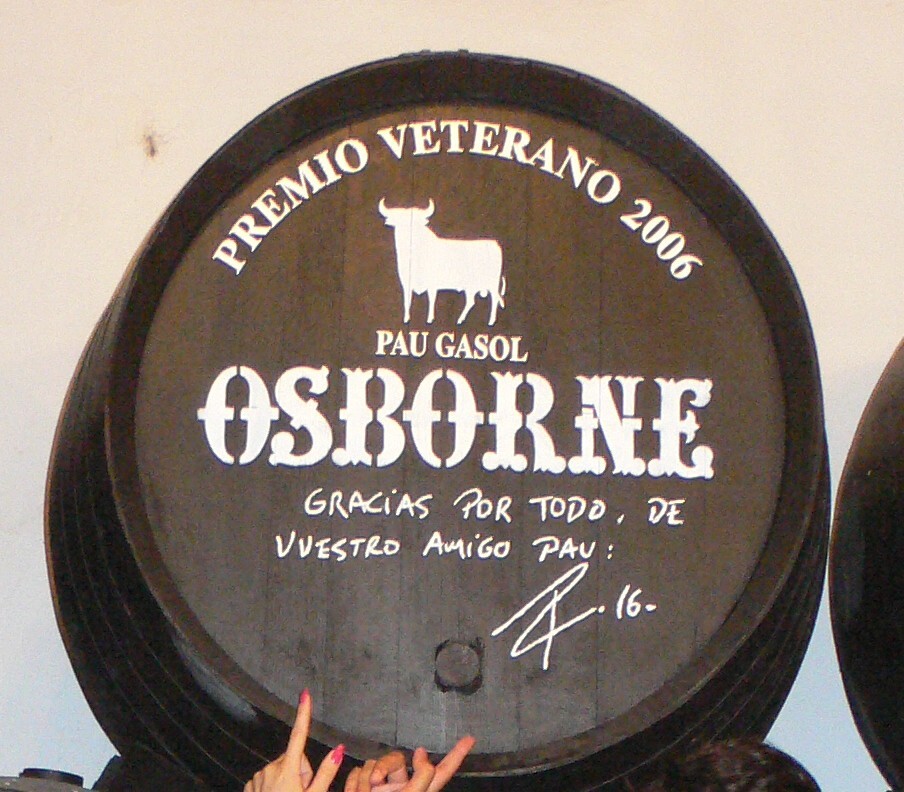
Signature of: pau gasol